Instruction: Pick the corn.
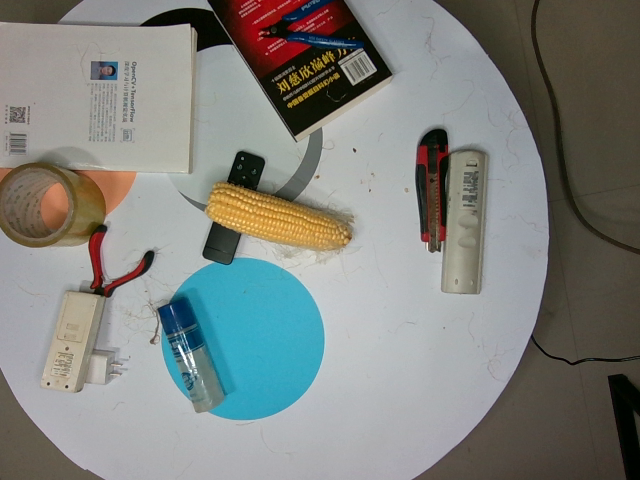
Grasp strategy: vertical